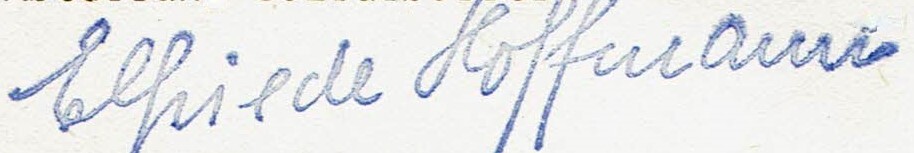
Signature of: elfriede hoffmann